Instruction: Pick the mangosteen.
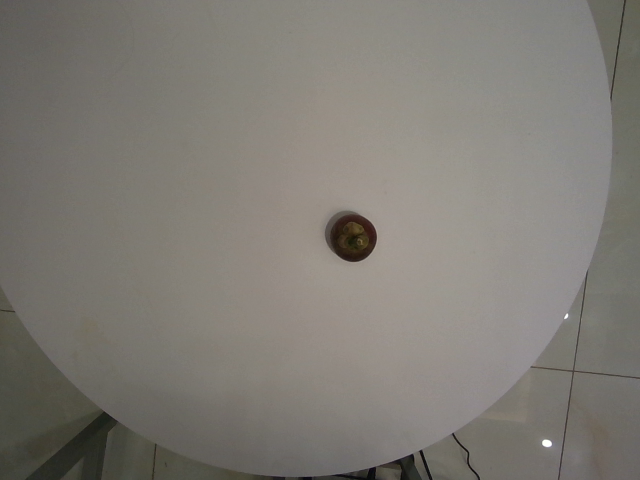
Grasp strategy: vertical